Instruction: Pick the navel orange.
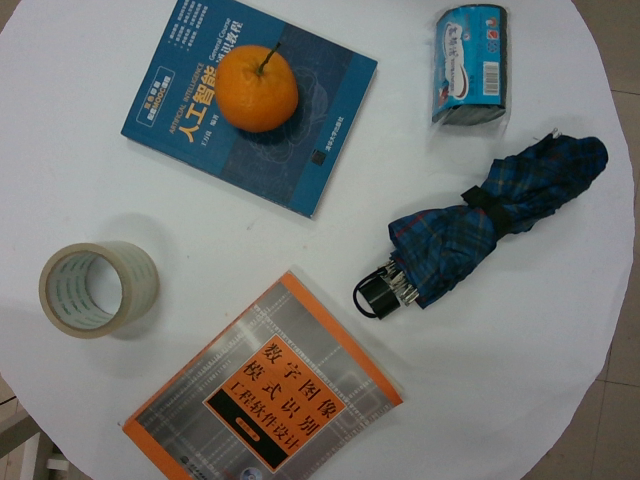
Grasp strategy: vertical